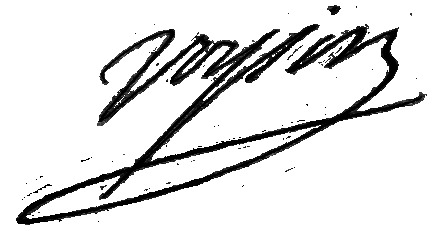
Signature of: daniel voysin de la noiraye